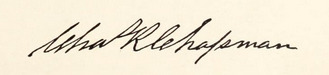
Signature of: charles r chapman